Question: What is the main concern?
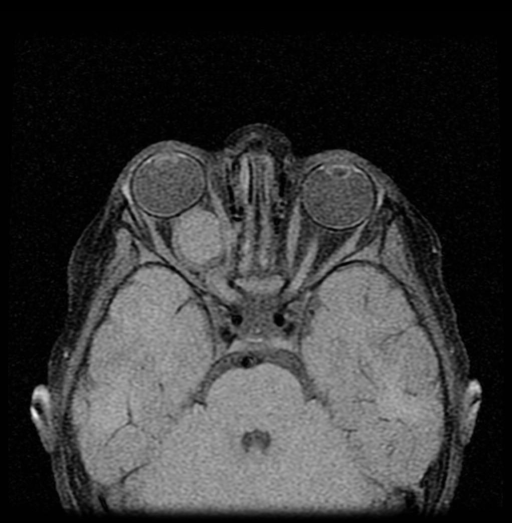
Answer: The findings suggest Right sided intraconal solid spherical mass continuous with the optic nerve. Meninges appear to be intact around mass with CSF surrounding mass. Mass appears to be confined within orbit and does not involve the optic chiasm. The signal intensity of the mass in T1W images is similar to the signal intensity of the optic nerves and brain matter. On T2W images, the mass again has similar intensity to the optic nerves and brain matter and has a higher intensity than the musculature. On T1W images, post-gadolinium, the mass shows fairly uniform contrast enhancement. Right sided intraconal solid spherical mass continuous with the optic nerve. Meninges appear to be intact around with sleeve of CSF surrounding the mass. It appears to be confined within the orbit and does not extend to involve the optic chiasm. The signal intensity on T1W is similar to the optic nerves. On T2W images, the mass again has similar intensity to the optic nerves, but has a higher intensity than the musculature. On T1W images after gadolinium, the mass shows fairly uniform contrast enhancement. The patient might have a history of 2 y.o. noted to have right sided proptosis.